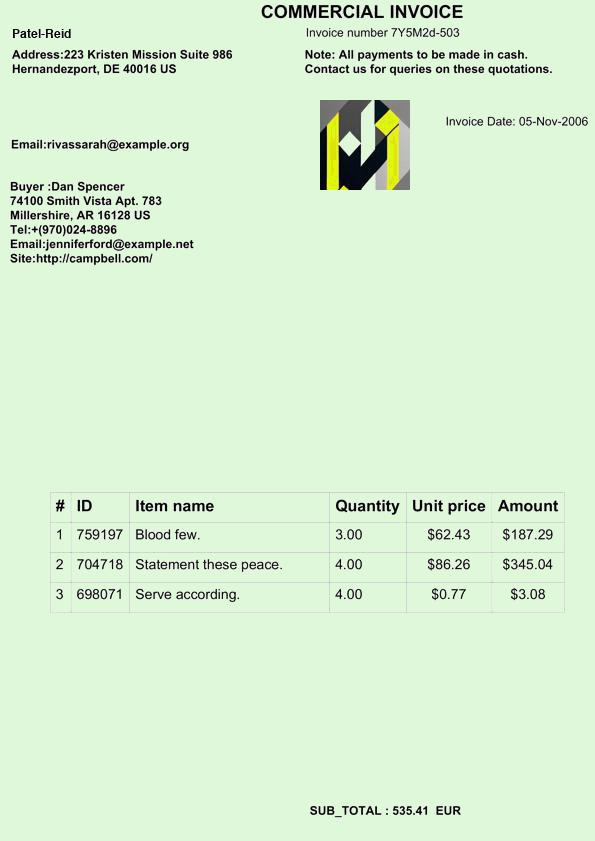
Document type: Invoice